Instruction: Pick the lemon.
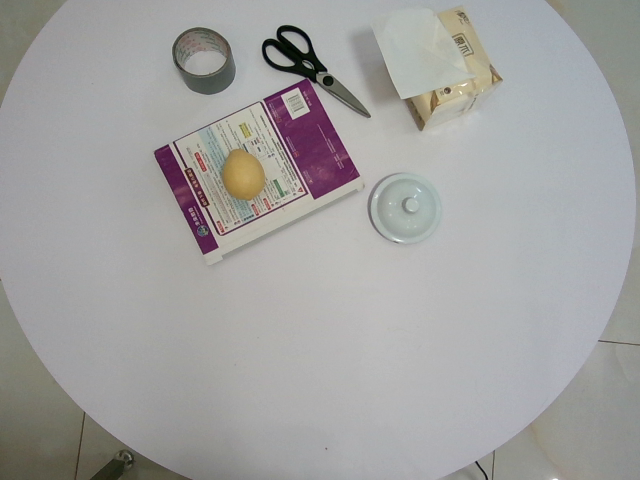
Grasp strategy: vertical